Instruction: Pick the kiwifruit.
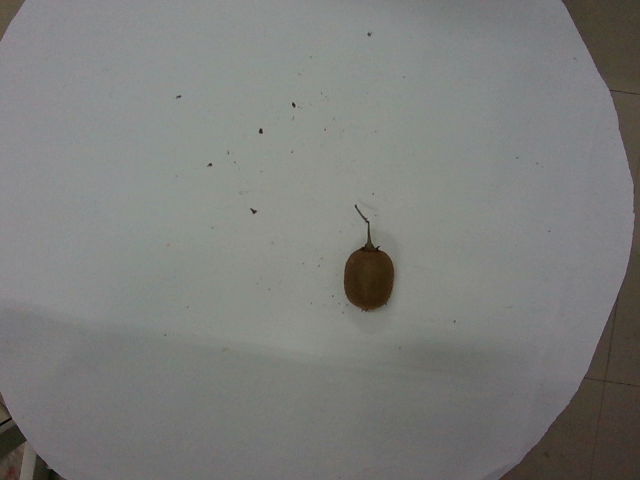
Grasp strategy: vertical